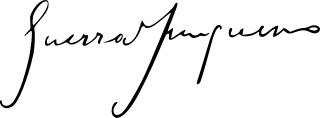
Signature of: guerra junqueiro